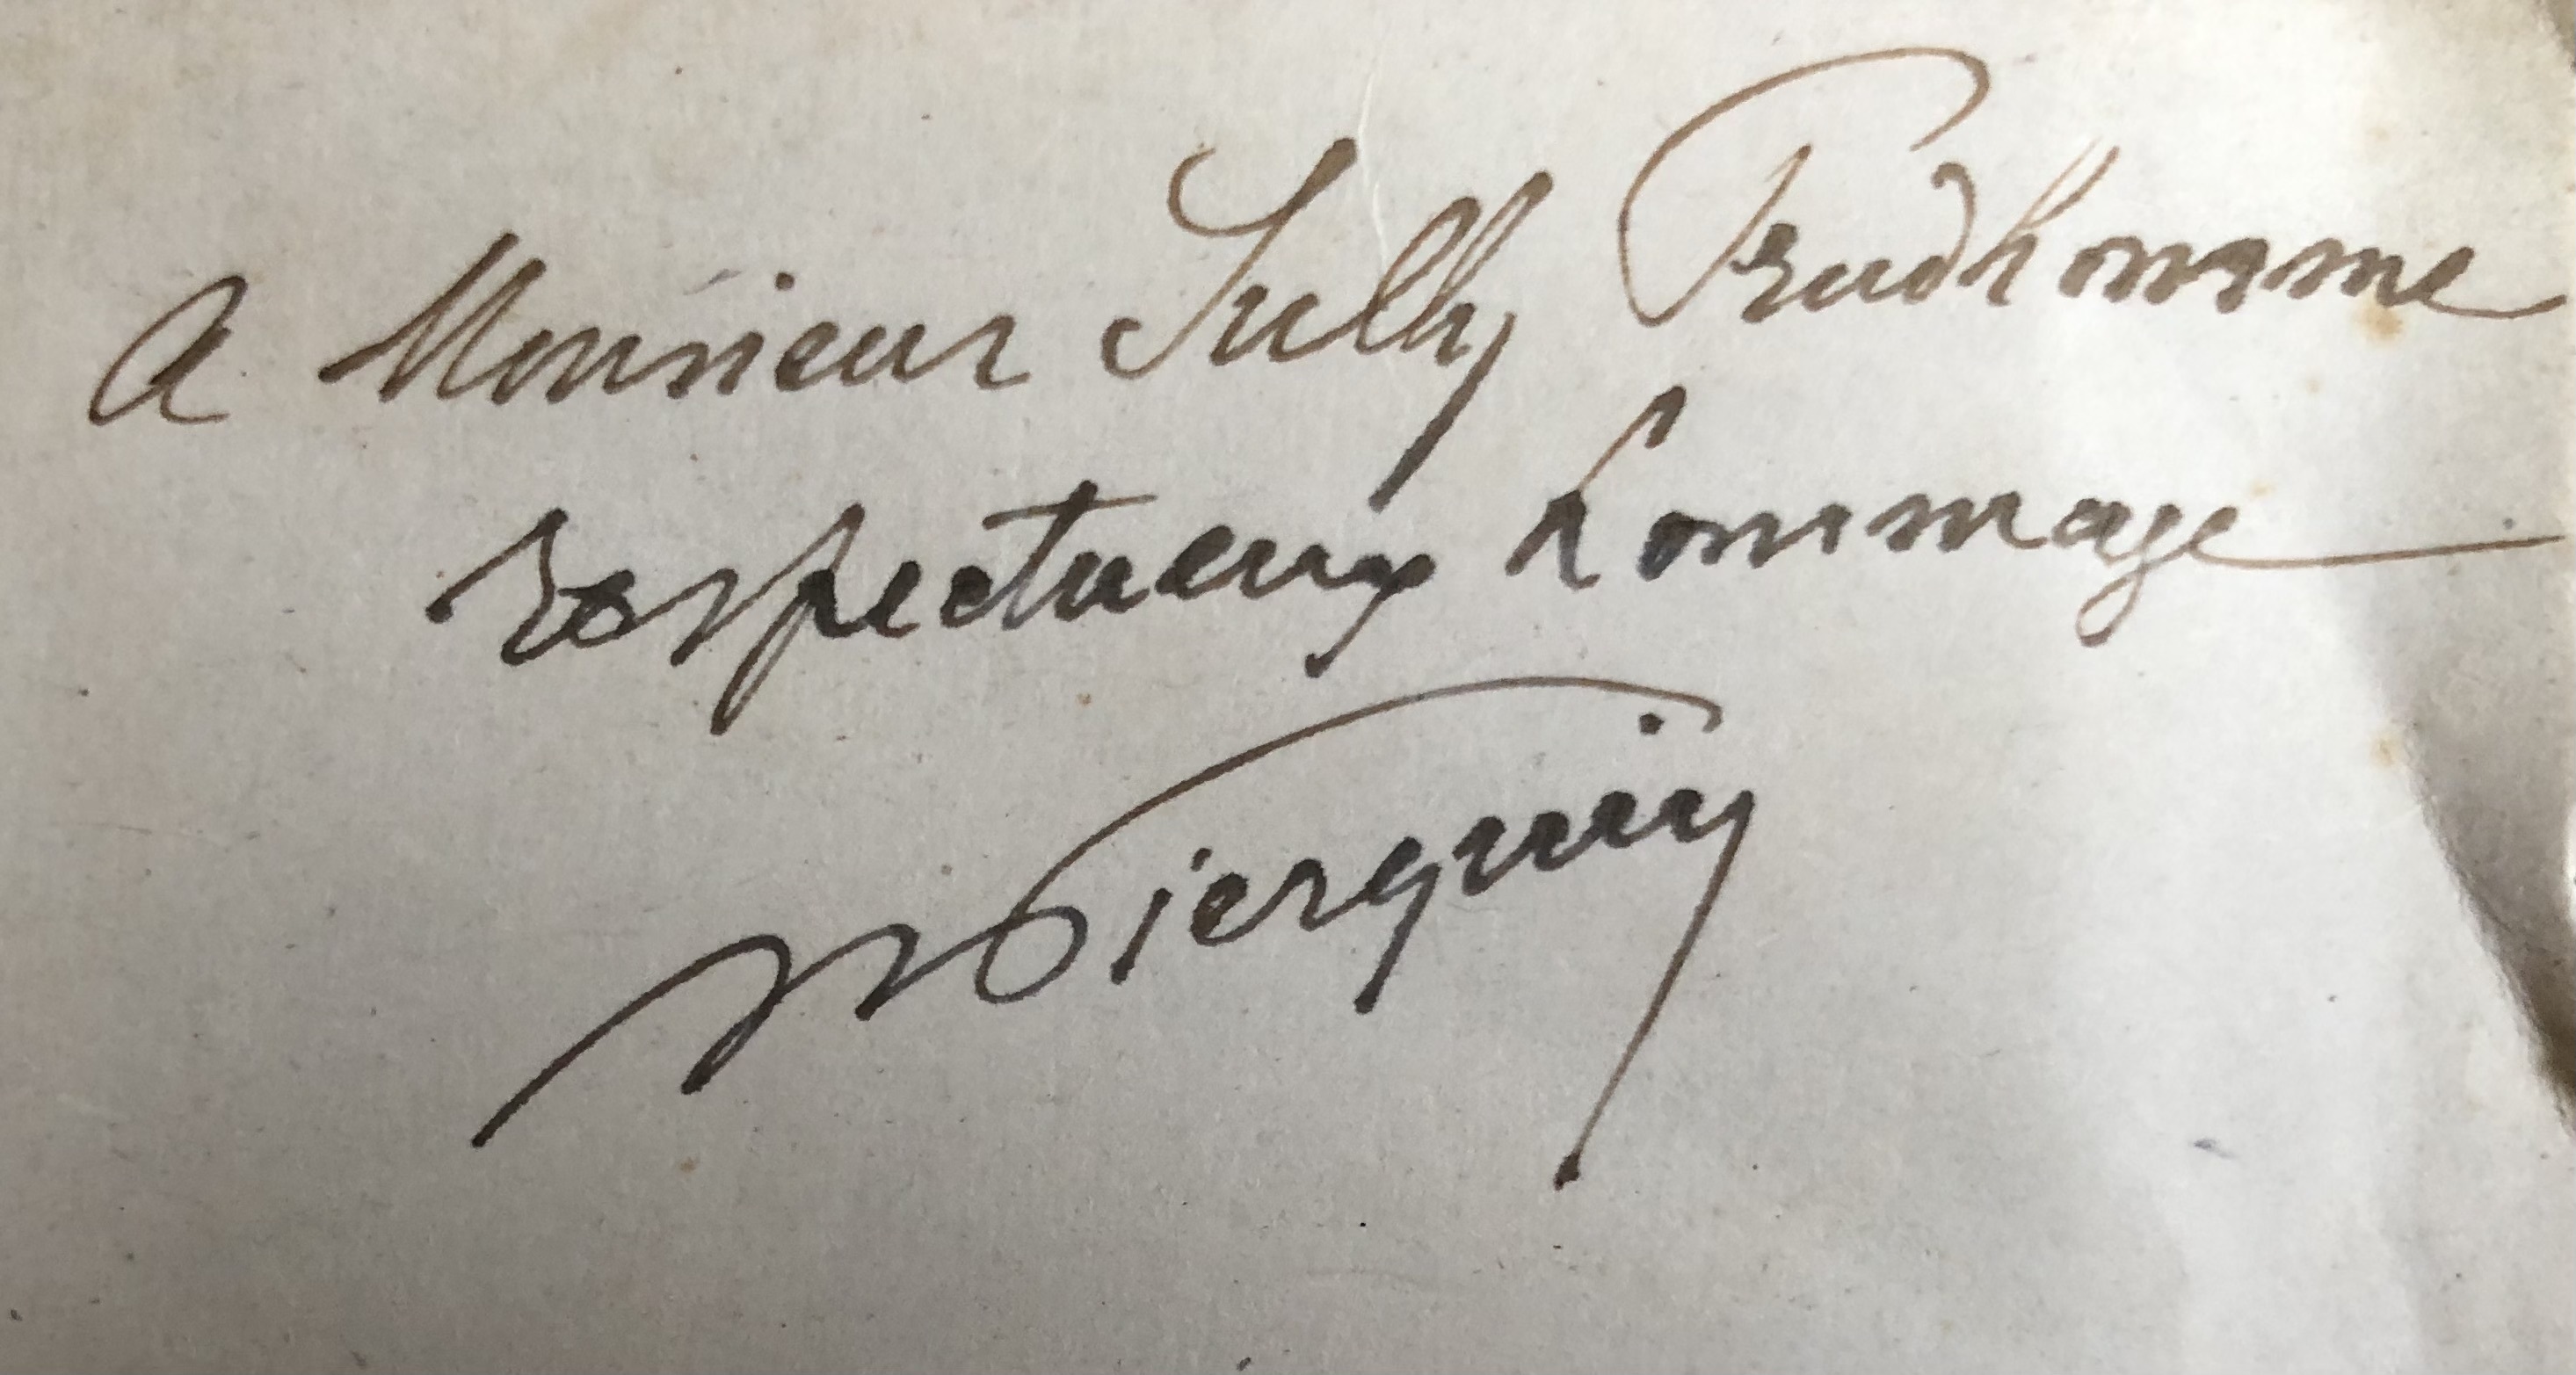
Signature of: hubert pierquin